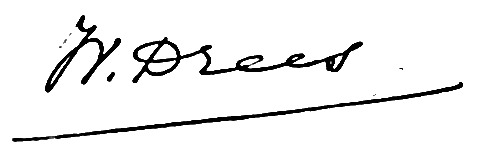
Signature of: willem drees